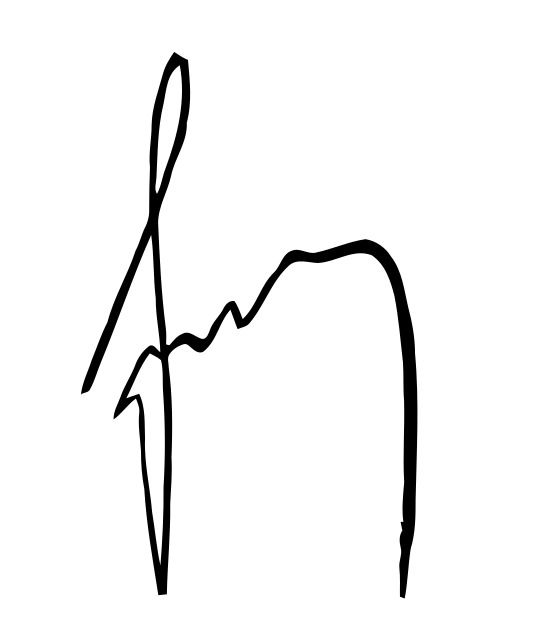
Signature of: yevgeny ishchenko